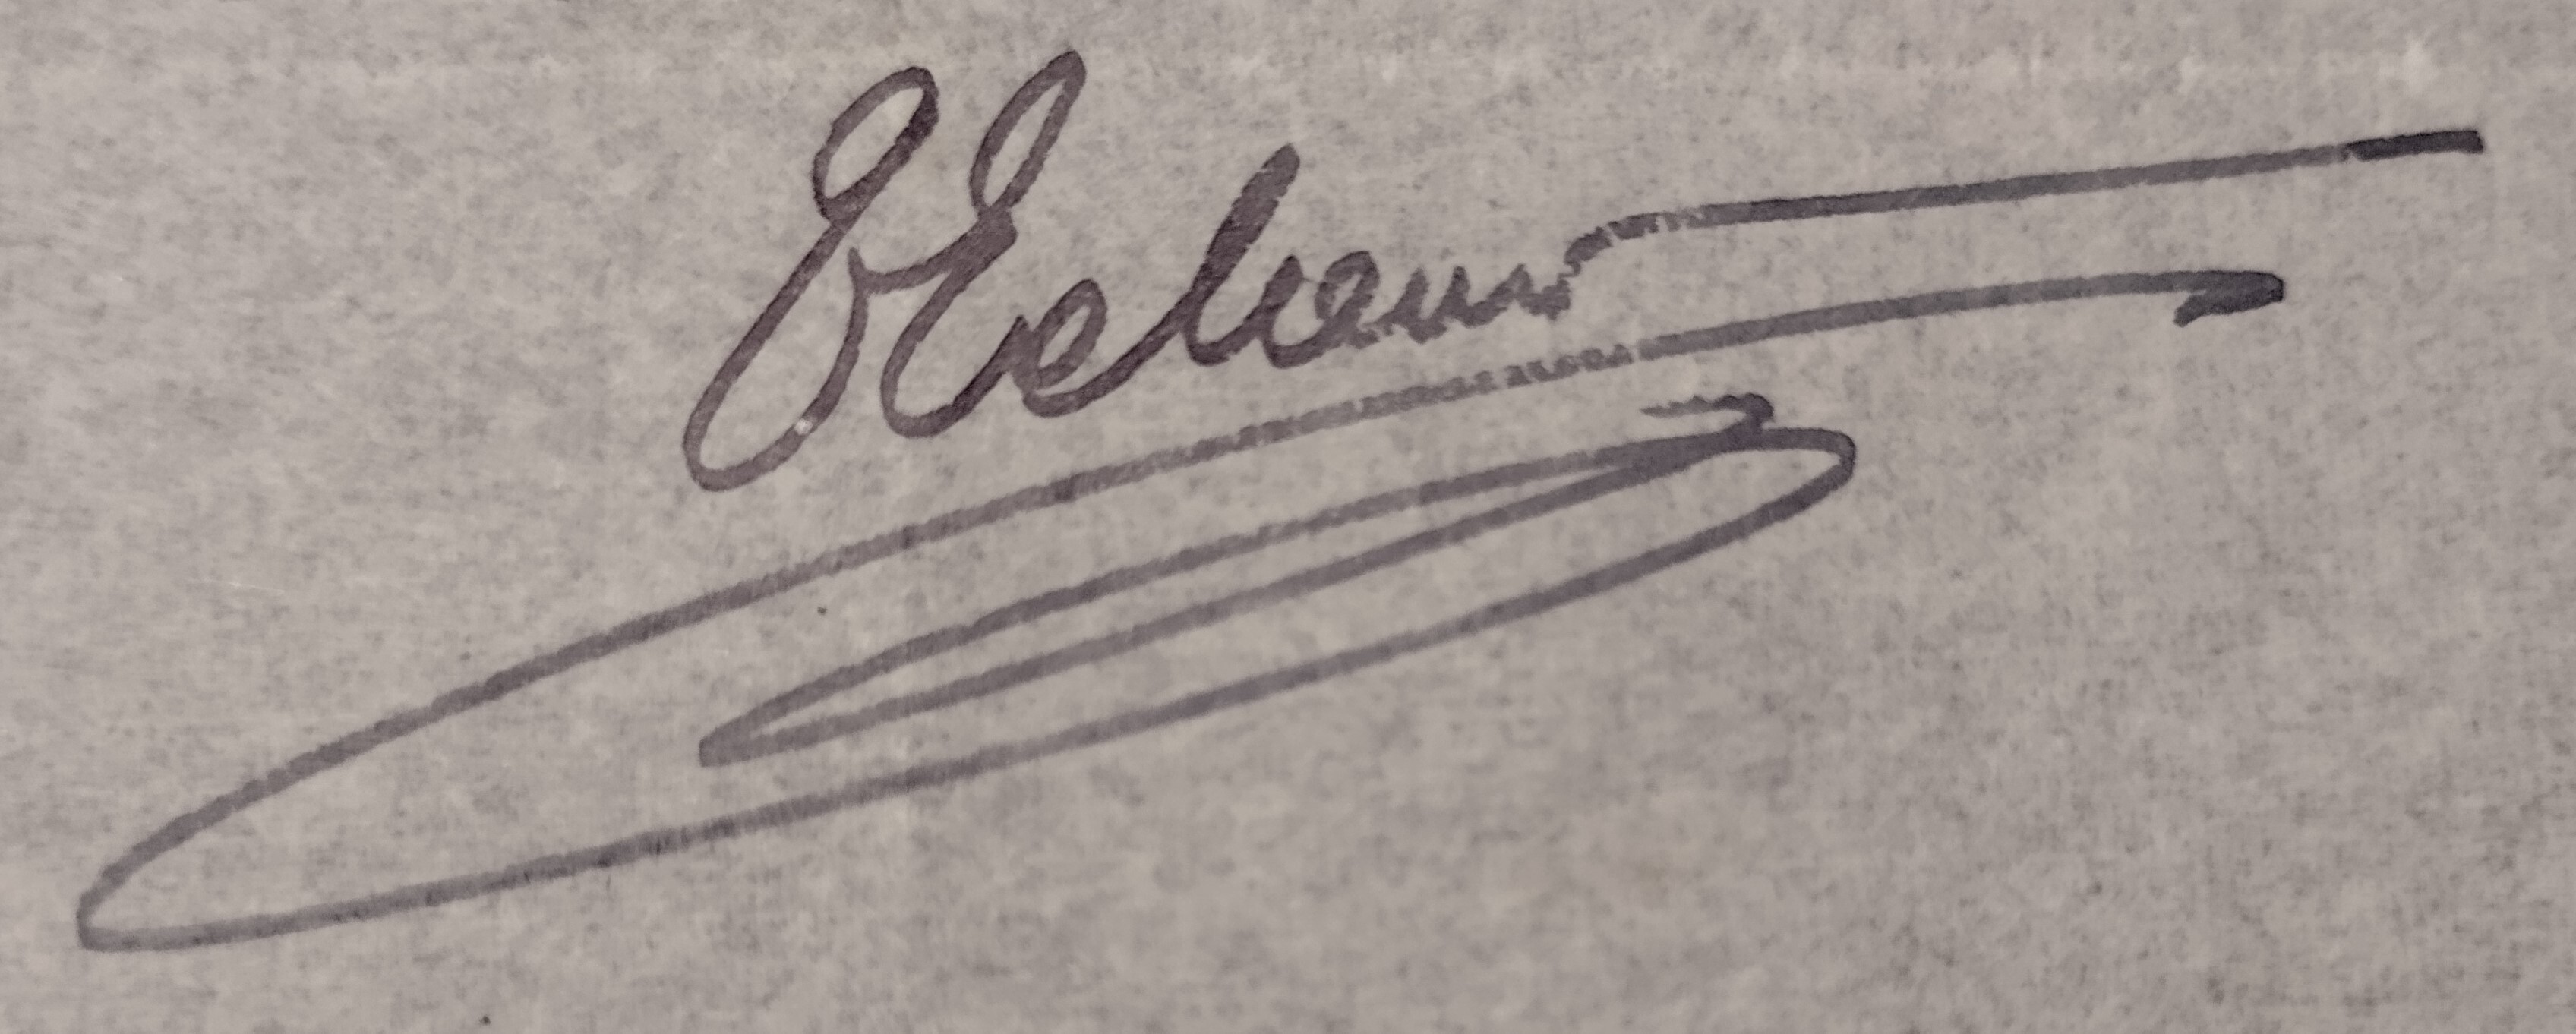
Signature of: toribio echevarría